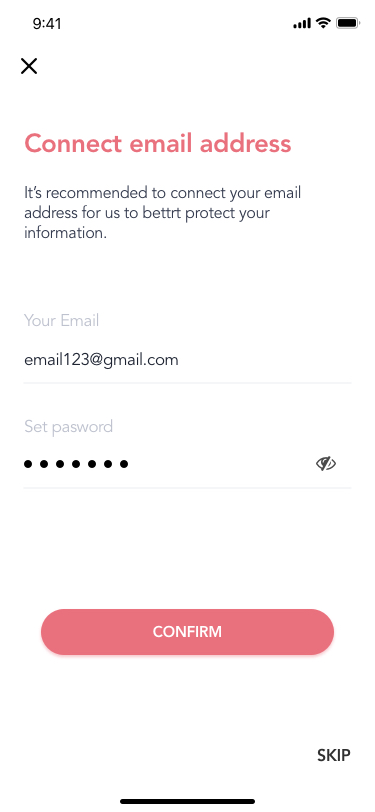
Text in this UI design:
It’s recommended to connect your email address for us to bettrt protect your information.
Connect email address
email123@gmail.com
Your Email
Set pasword
CONFIRM
SKIP